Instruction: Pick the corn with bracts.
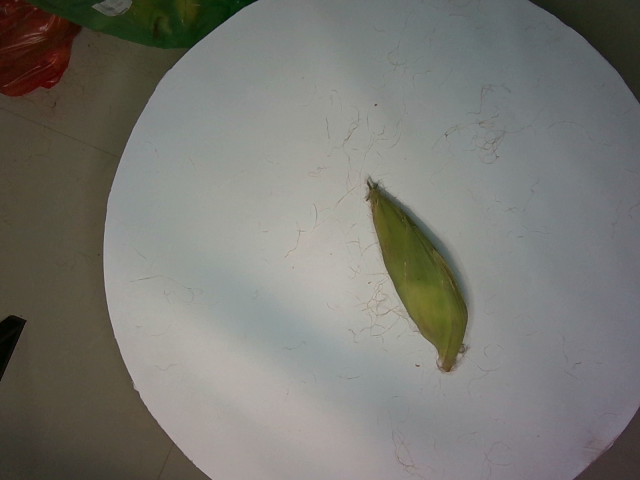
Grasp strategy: vertical